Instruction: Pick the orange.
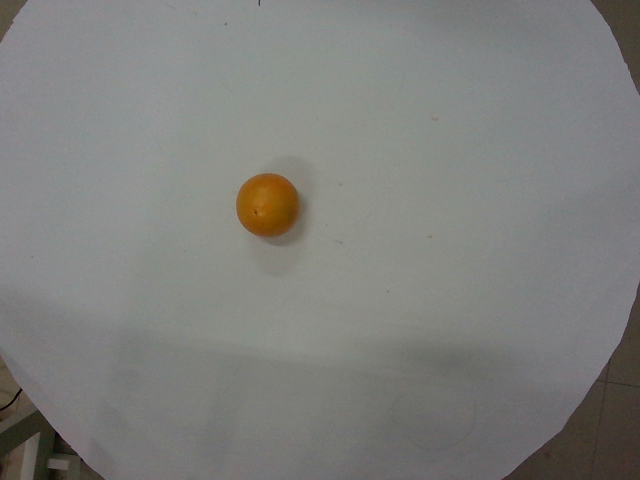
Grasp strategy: vertical